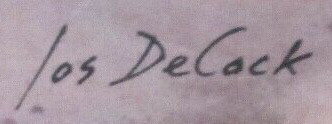
Signature of: jos de cock